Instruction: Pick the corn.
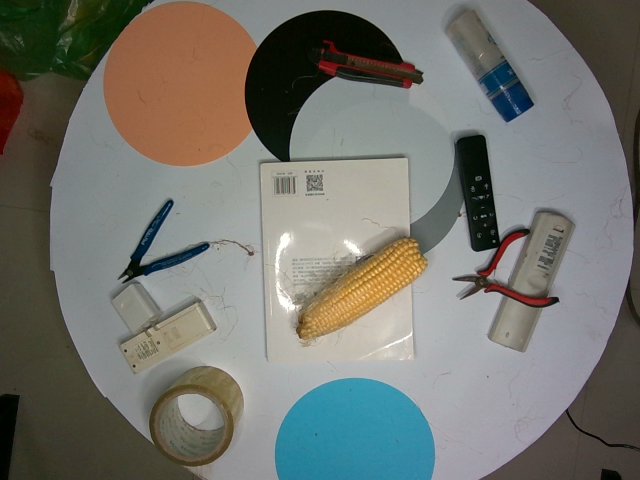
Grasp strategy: vertical